Question: What is the name of the tenant mentioned in the document?
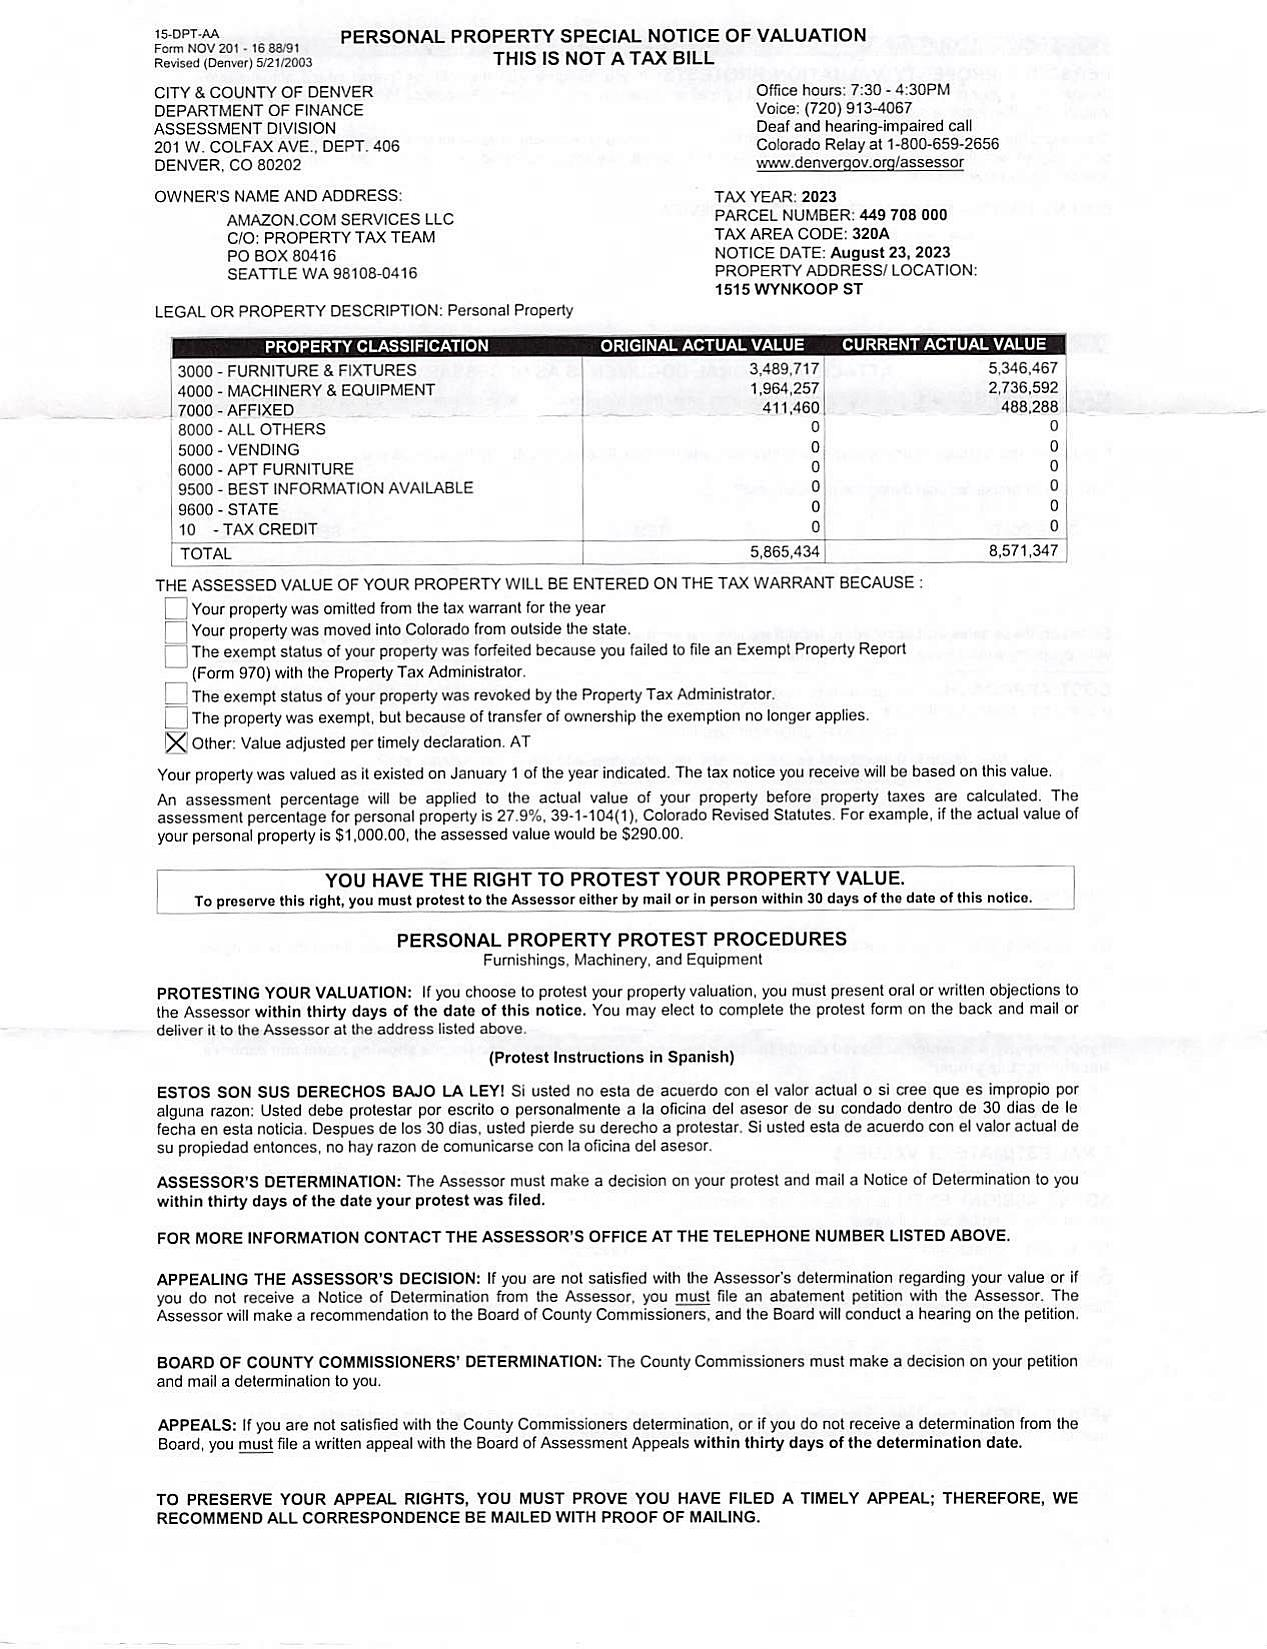
Answer: "AMAZON.COM SERVICES LLC C/O PROPERTY TAX TEAM"